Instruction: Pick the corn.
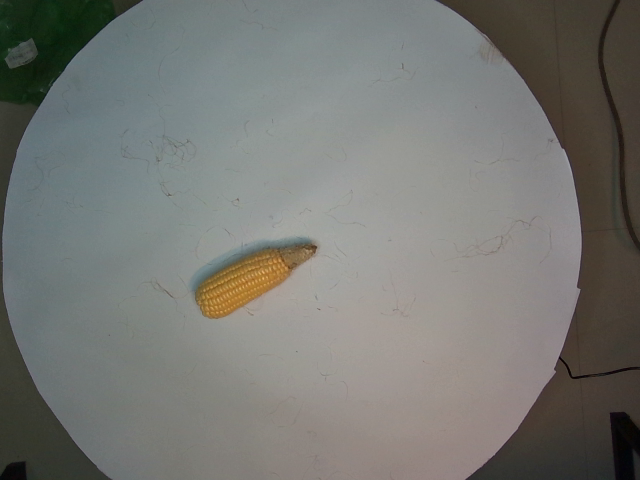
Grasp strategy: vertical